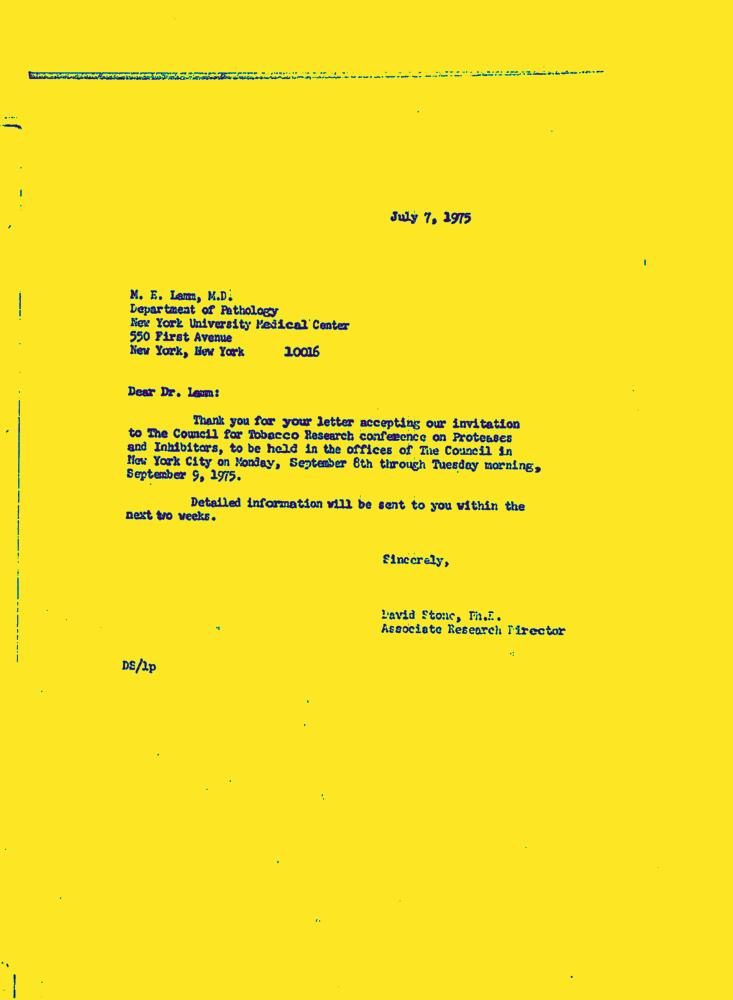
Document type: Letter-Doc